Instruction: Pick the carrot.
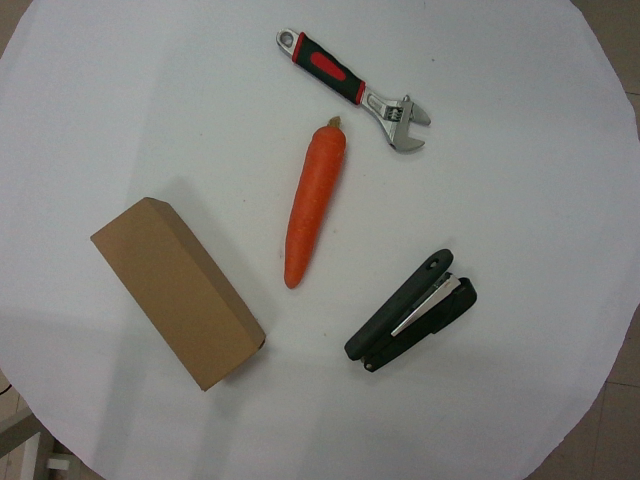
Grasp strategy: vertical